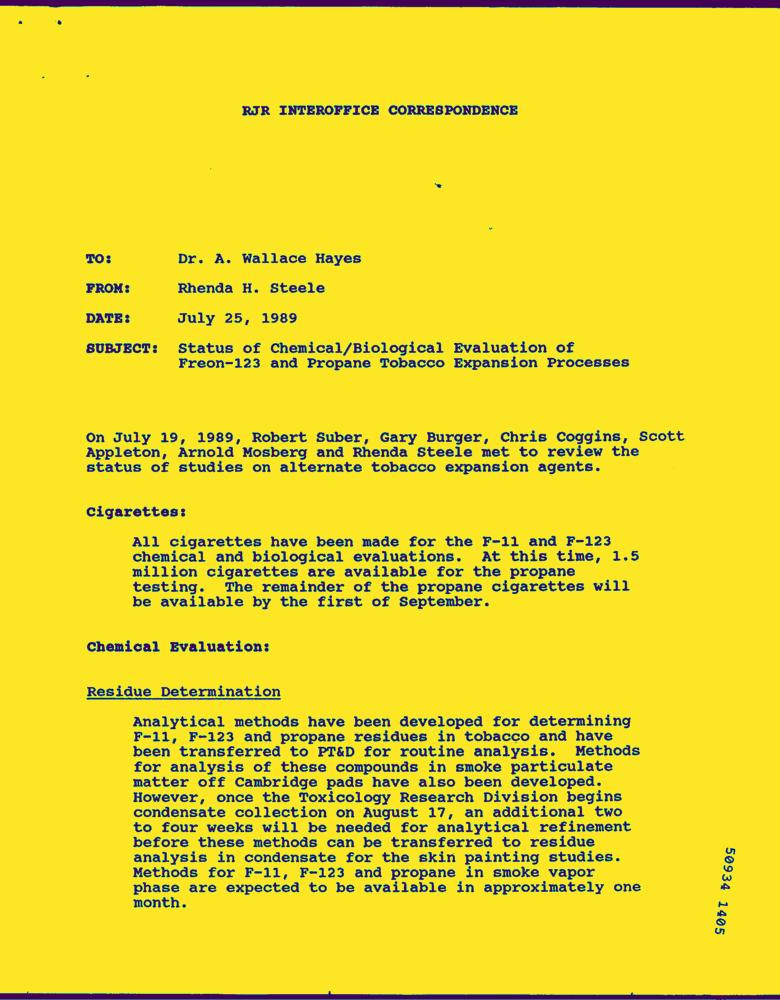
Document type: Letter-Doc